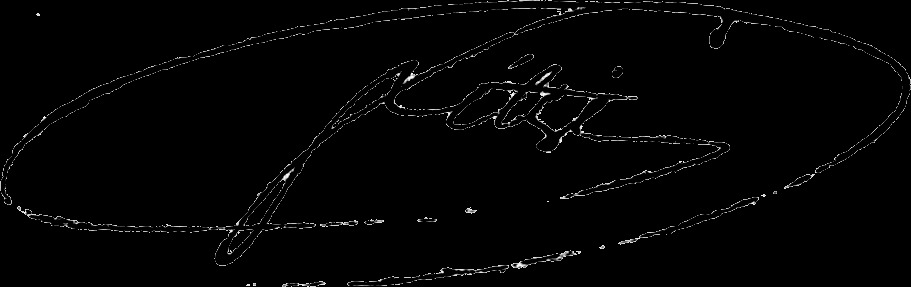
Signature of: françois joseph fétis